Question: What is the filing due date as per the document?
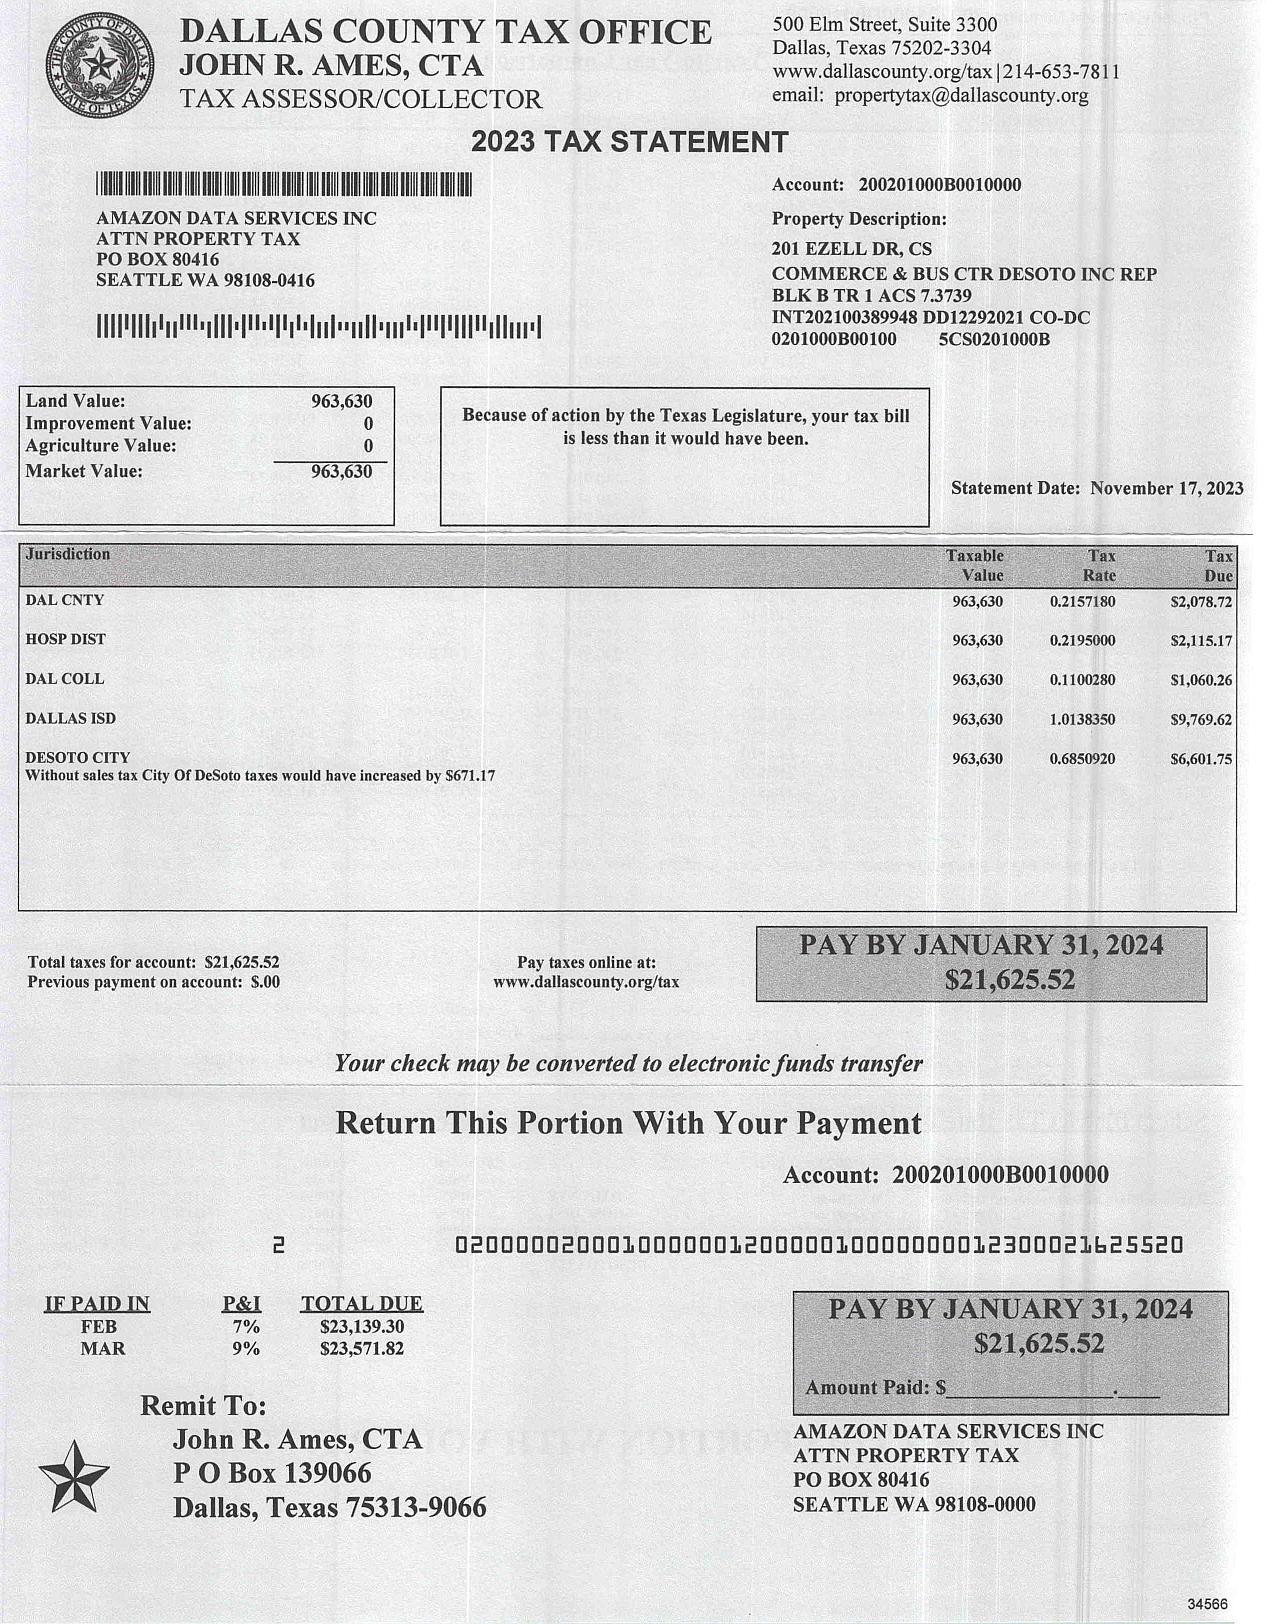
Answer: "31-Jan-24"